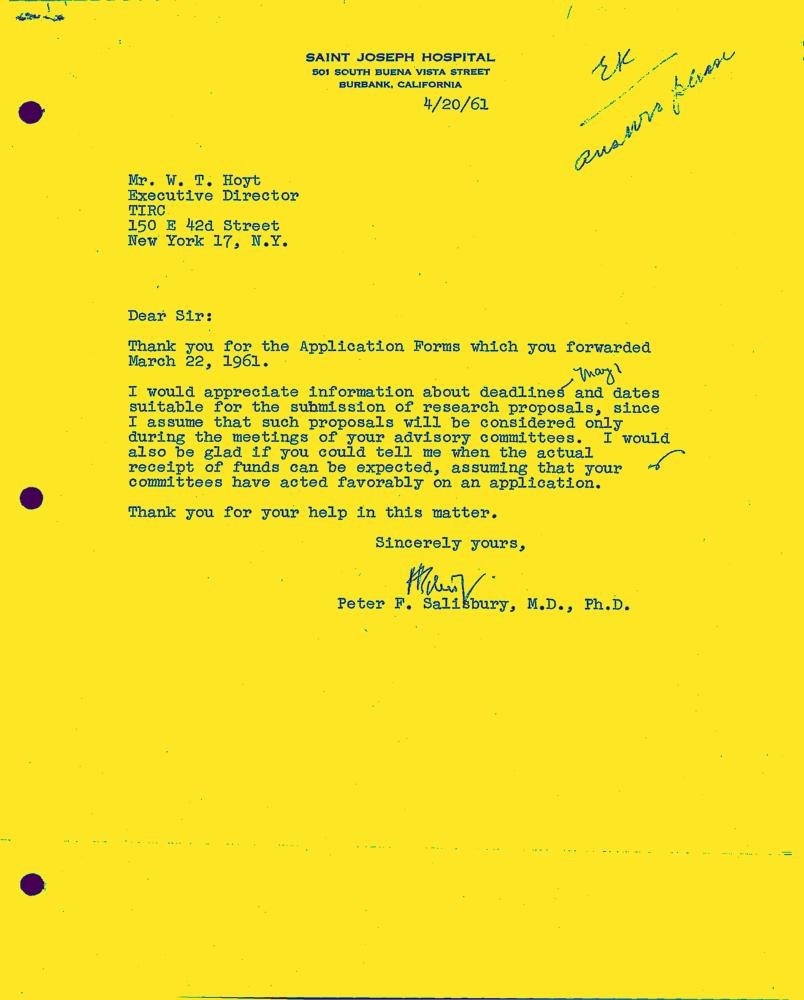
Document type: Letter-Doc